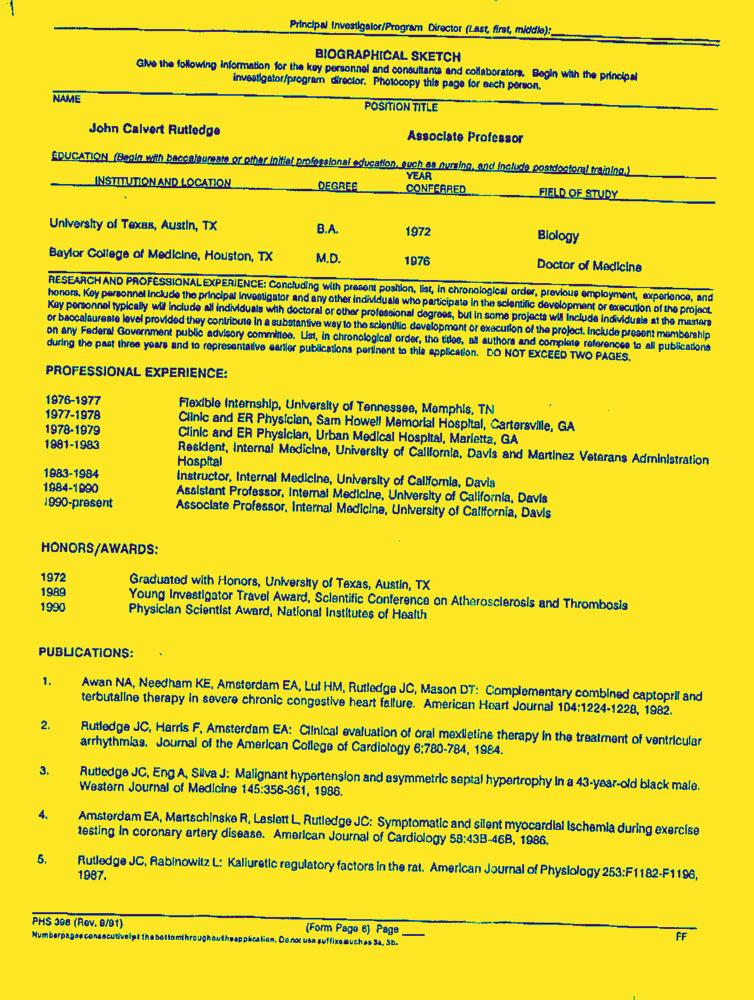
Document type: Resume-Doc